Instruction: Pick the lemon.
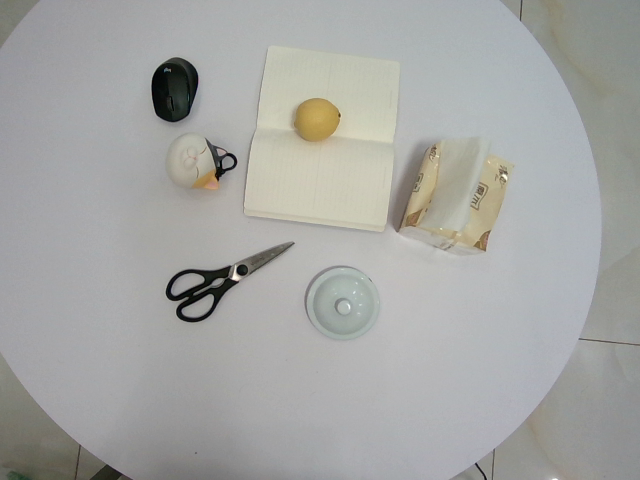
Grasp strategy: vertical